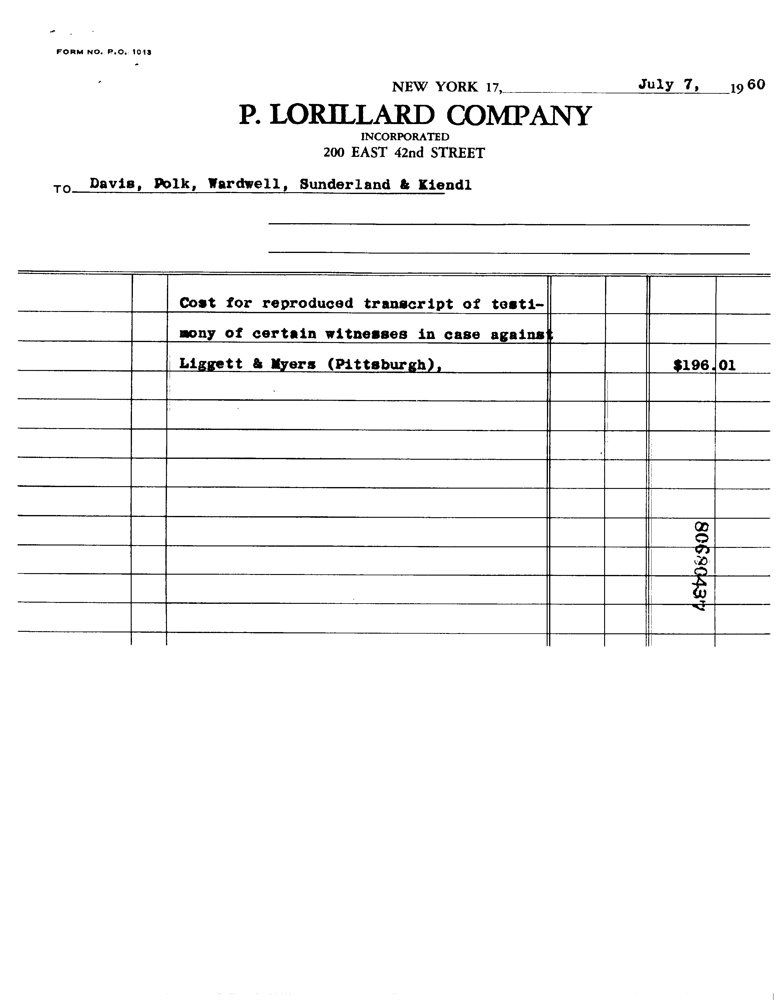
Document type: Invoice